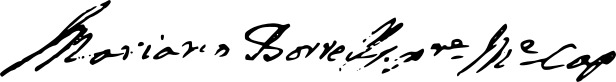
Signature of: mariano borrells